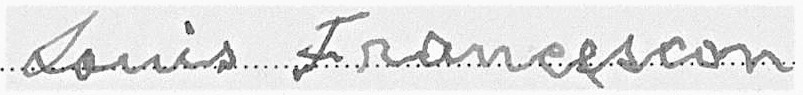
Signature of: louis francescon